Question: What is the main concern?
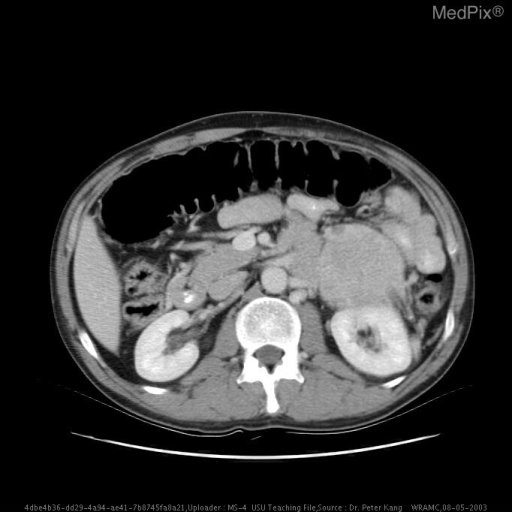
Answer: The findings suggest Abdominal CT demonstrates a mass adjacent to the left kidney with distinct borders.  There is no indication of a “claw” sign.  In-111 octreotide uptake fusion study demonstrates an area of increased uptake corresponding to the pararenal mass, and another area of increased uptake corresponding to a celiac lymph node.. Abdominal CT demonstrates a mass adjacent to the left kidney with distinct borders.  There is no indication of a “claw” sign.. The patient might have a history of 30 yo with no past medical history who felt dehydrated in Iraq in May.  BP measurement was 250/140 and he was evacuated to Landstuhl for stabilization.  He noted a prior history of headaches, flushing, shortness of breath, arrhythmias, fainting and dyspnea upon closer questioning, but no nausea, vomiting, chest pain or palpitations.  He was started on labetolol initially, and then switched to prazosin after CT and labs diagnosed pheochromocytoma.  He was eventually transferred to WRAMC surgical oncology for adrenalectomy and pheochromocytoma excision..